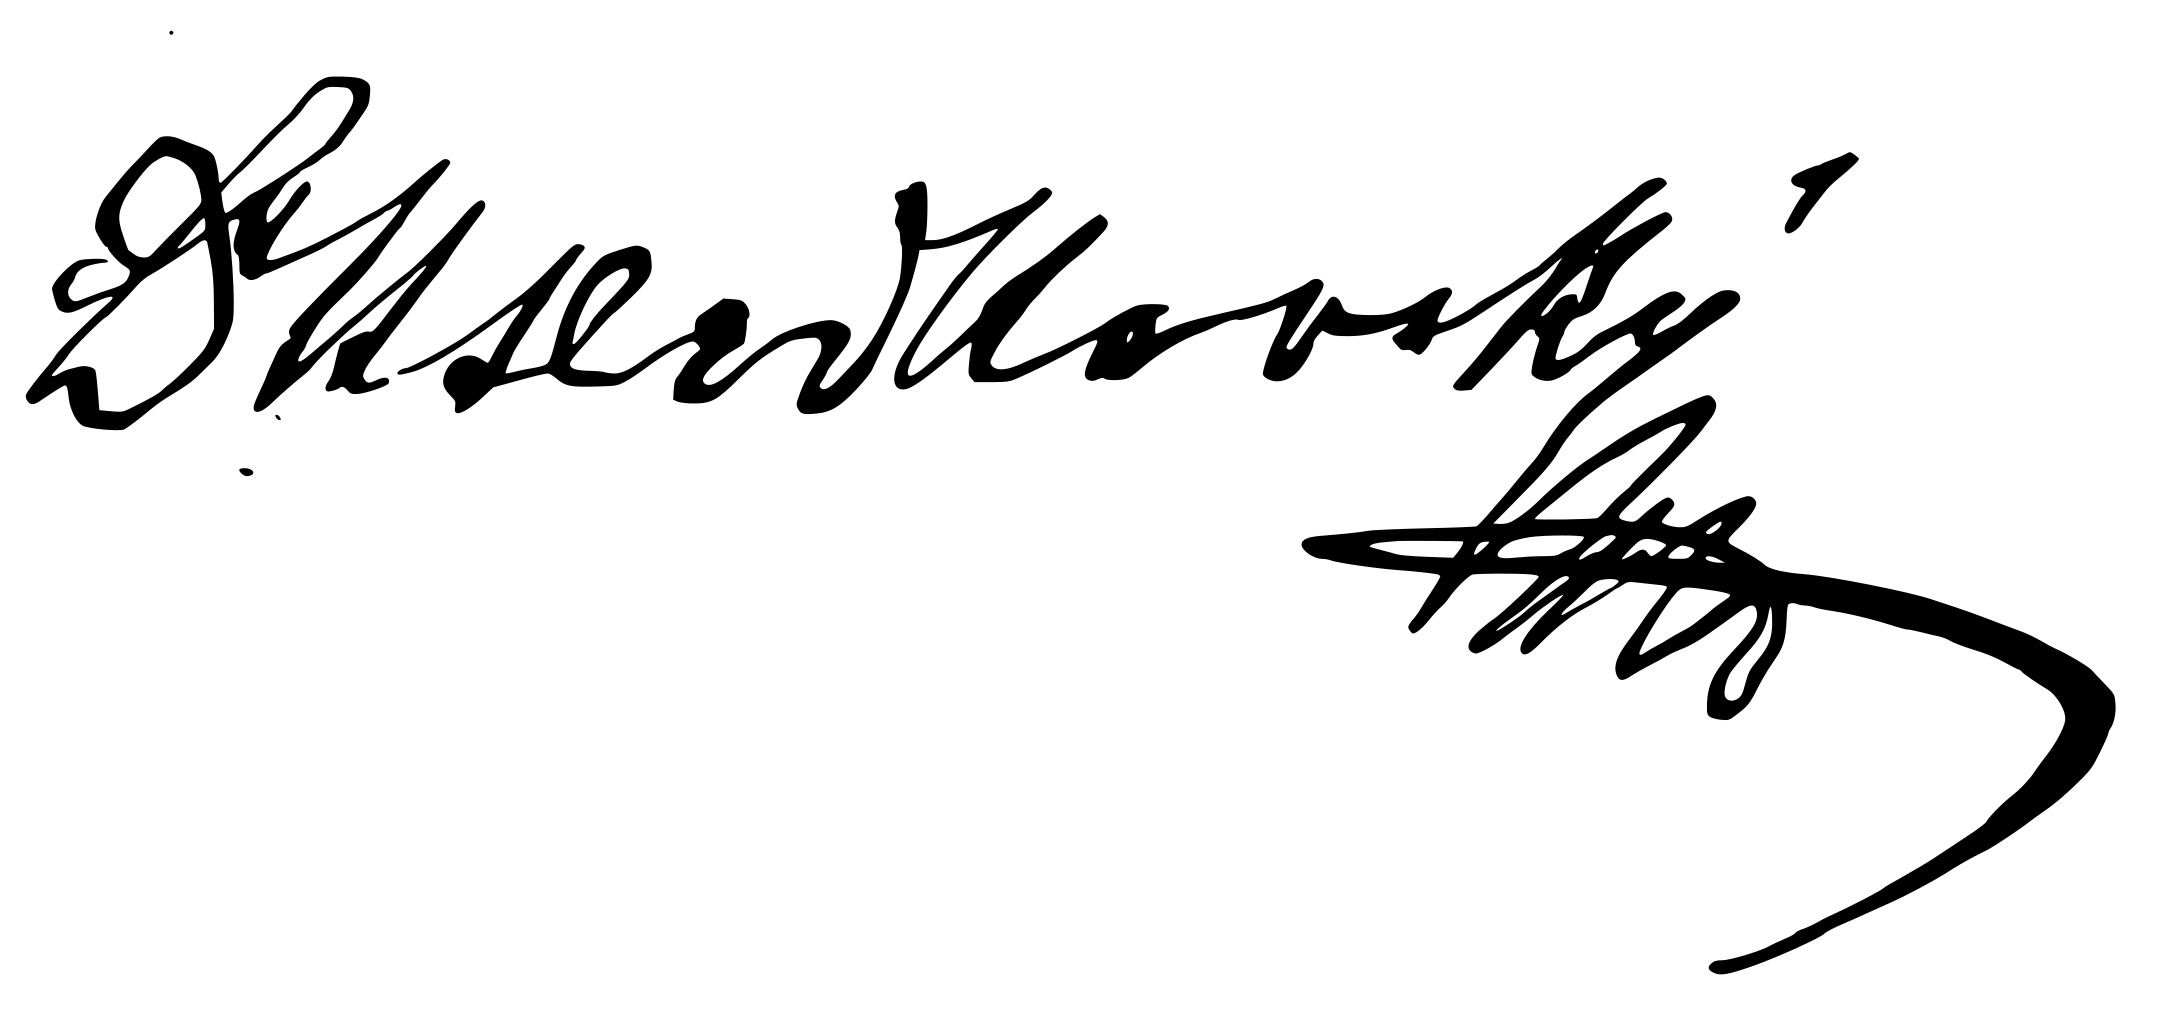
Signature of: karel sladkovský